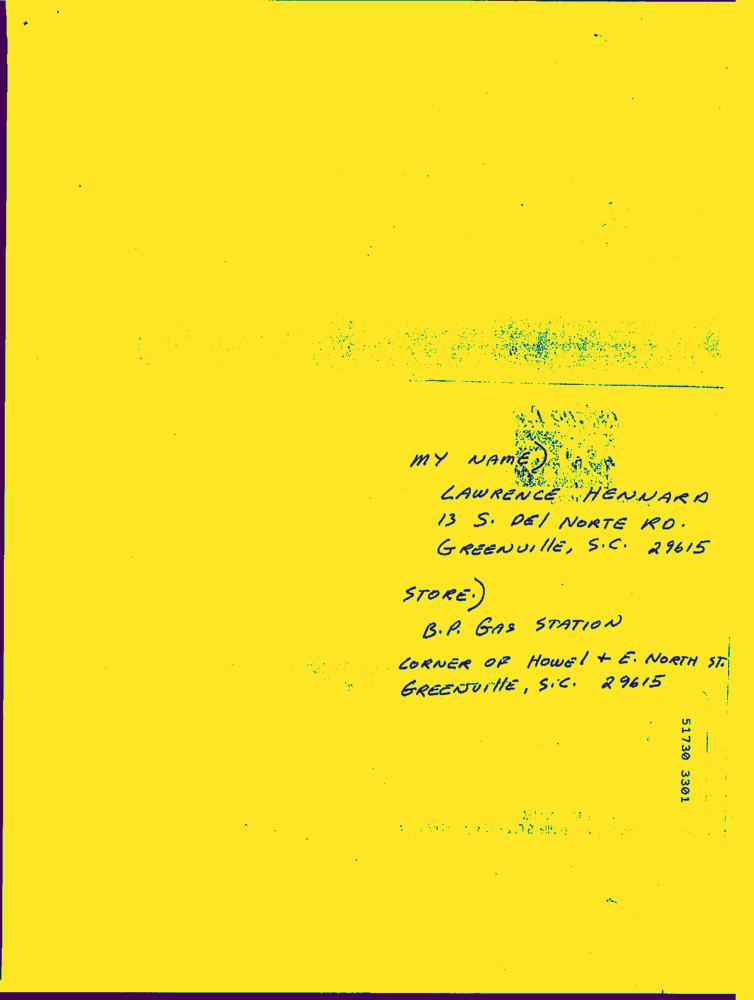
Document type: Hand-Written